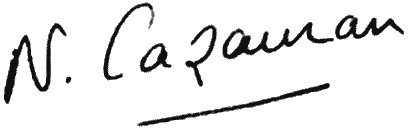
Signature of: nicole cazauran